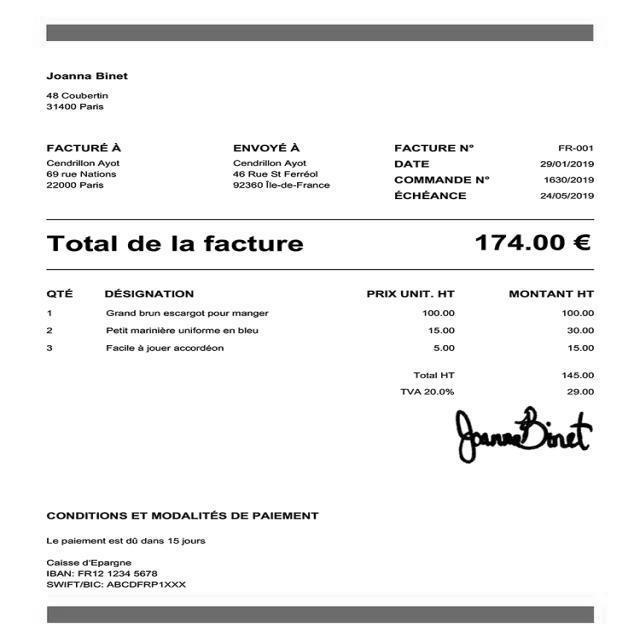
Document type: Invoice